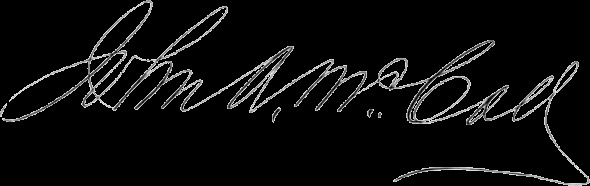
Signature of: john augustine mccall